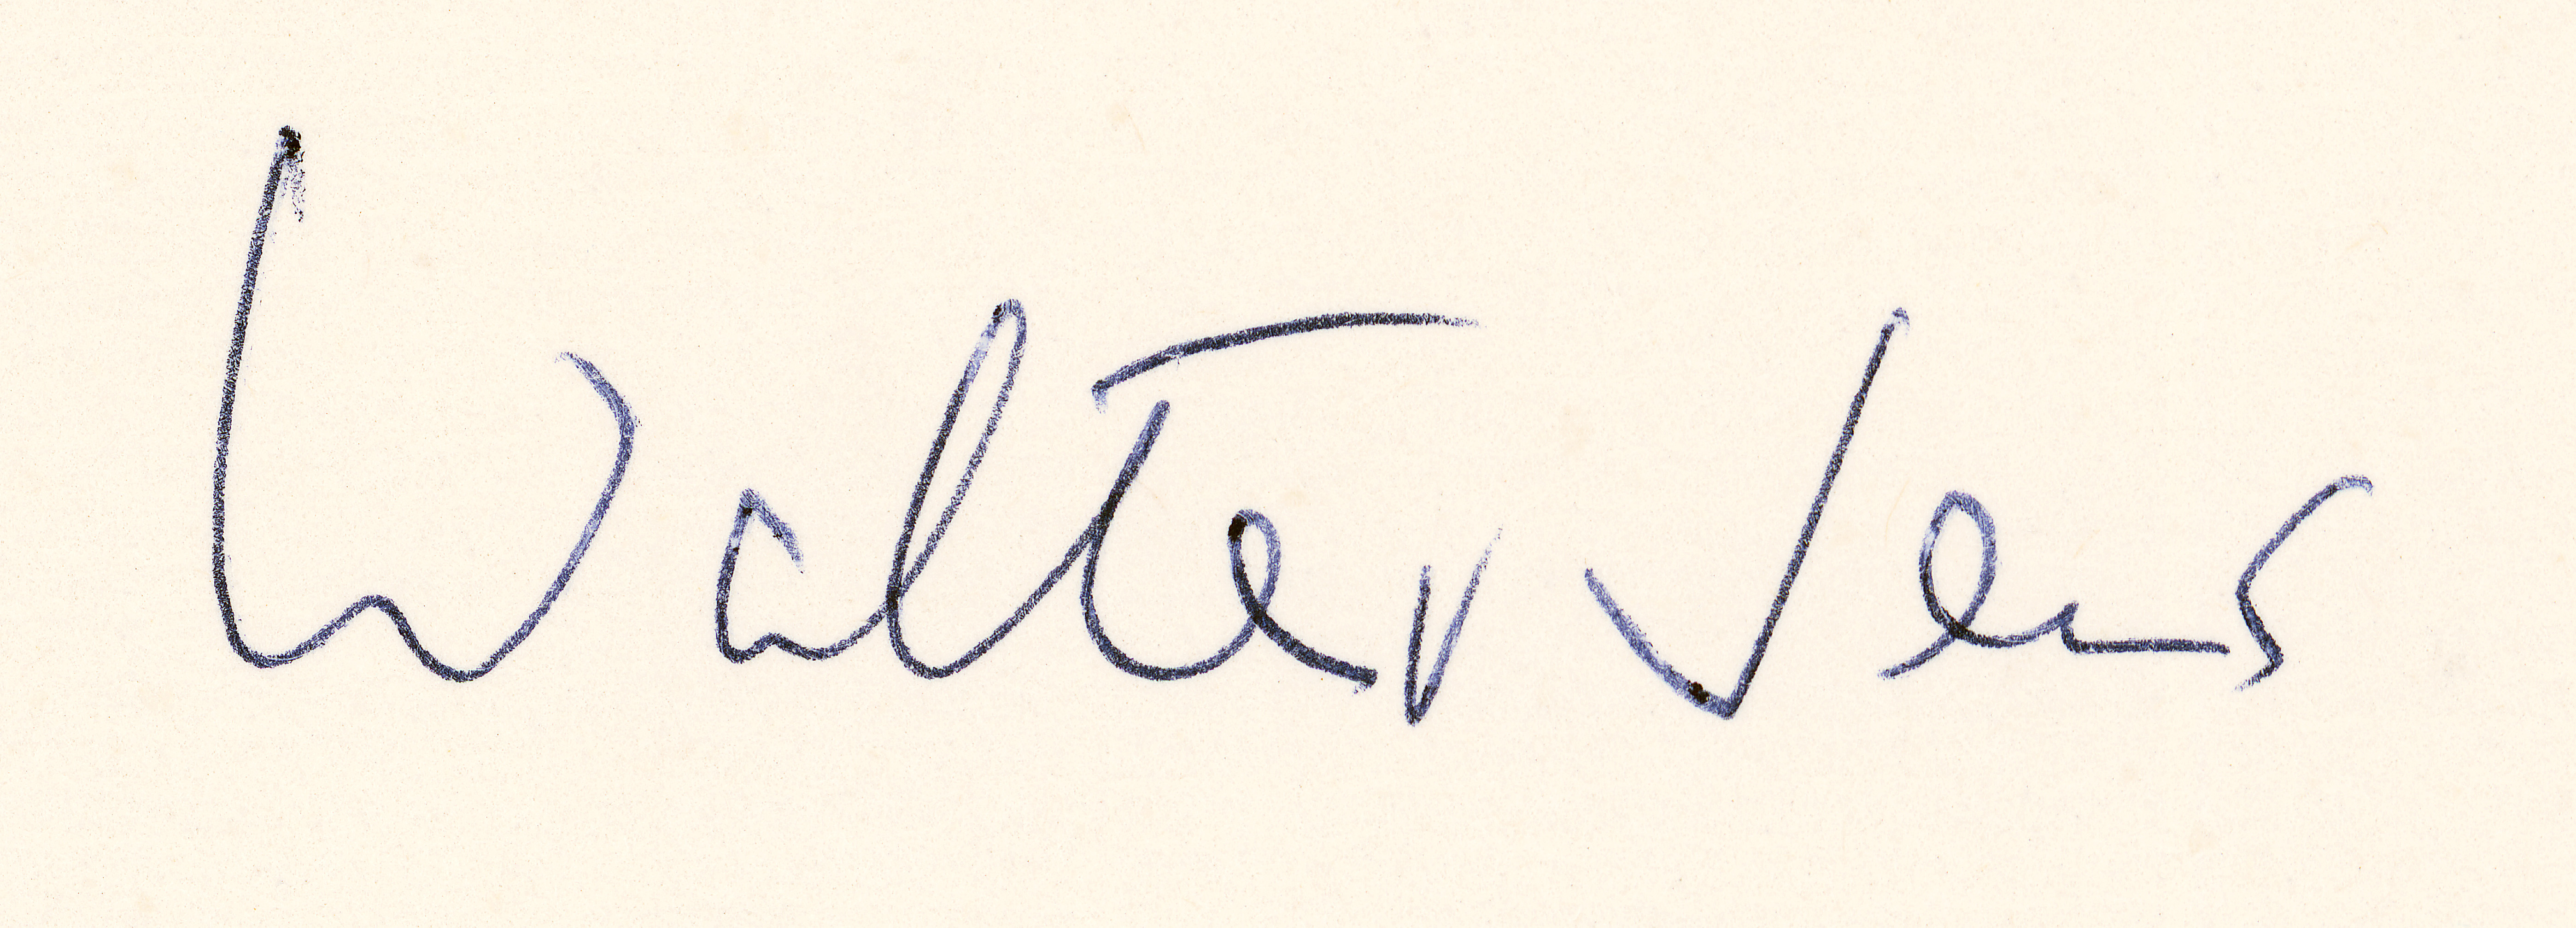
Signature of: walter jens